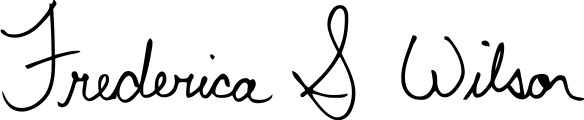
Signature of: frederica wilson